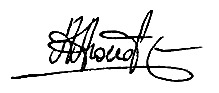
Signature of: abrek ayupov